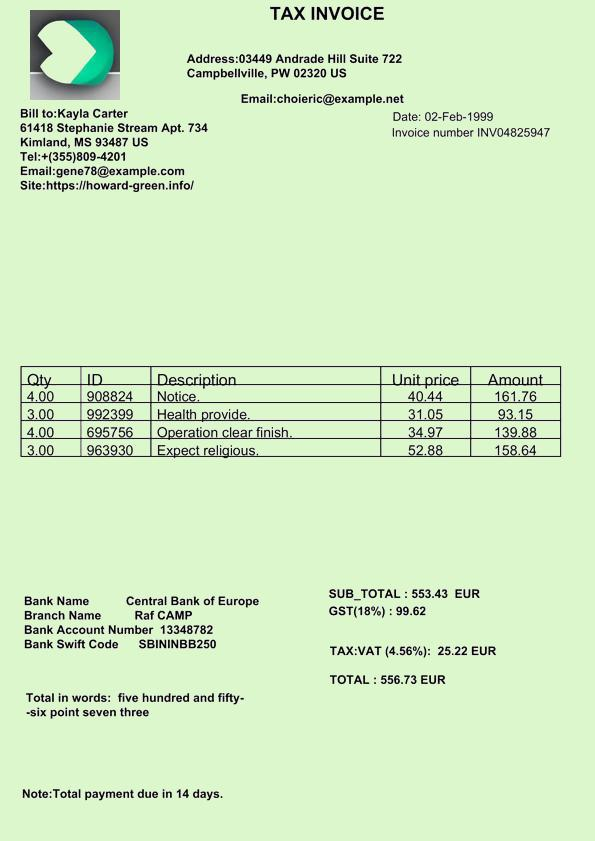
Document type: Invoice